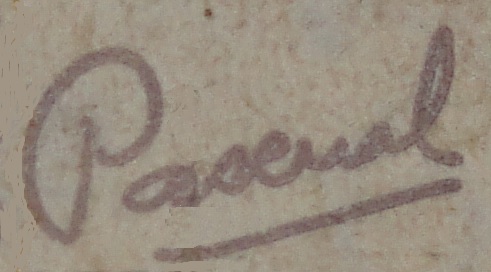
Signature of: rafael pascual